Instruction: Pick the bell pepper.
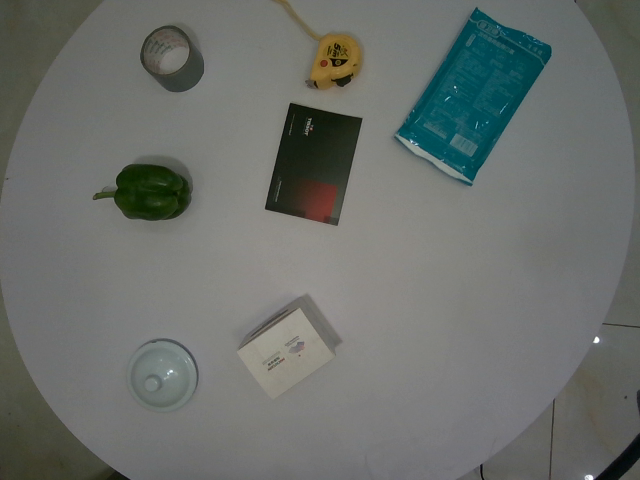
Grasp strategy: vertical